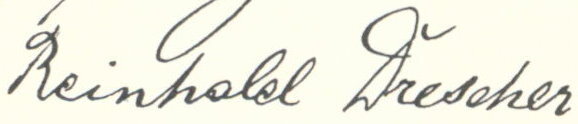
Signature of: reinhold drescher